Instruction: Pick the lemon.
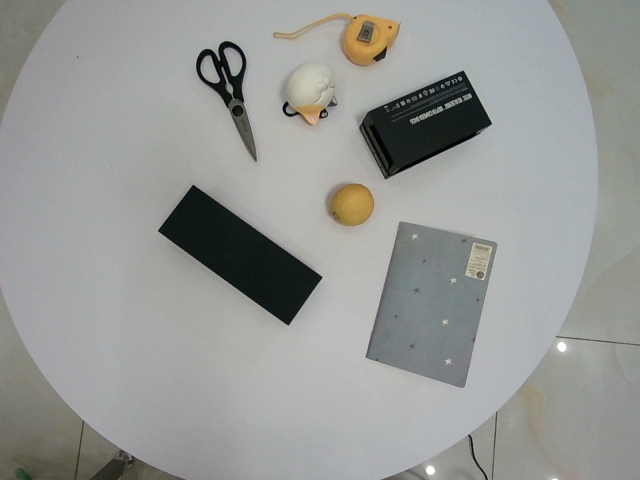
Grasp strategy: vertical